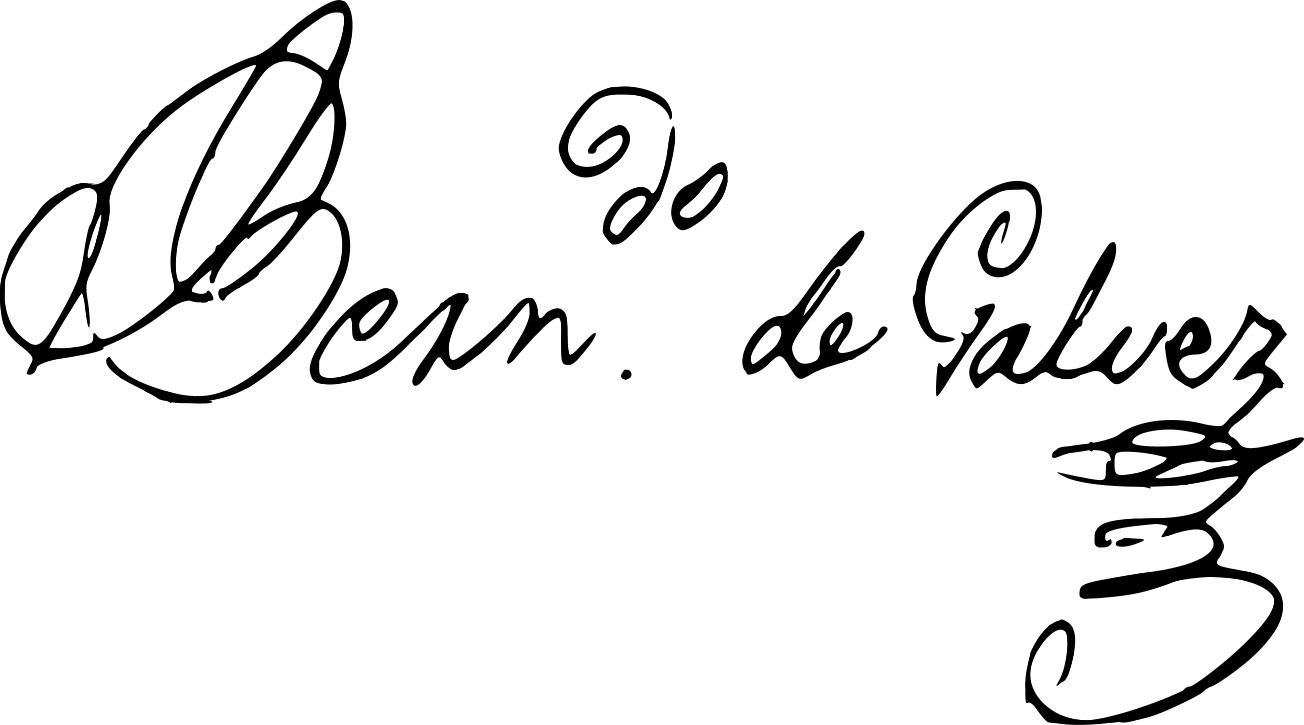
Signature of: bernardo de gálvez